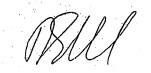
Signature of: aivars endziņš